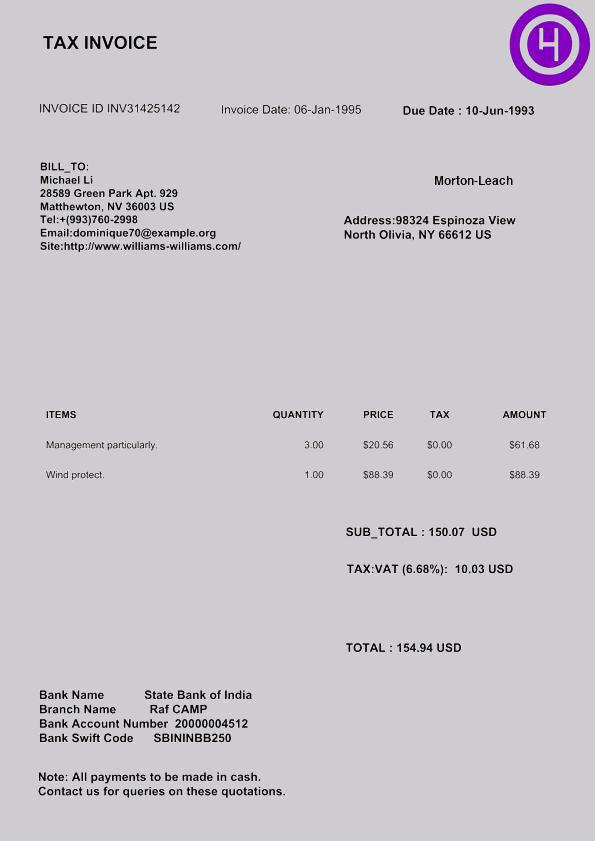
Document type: Invoice